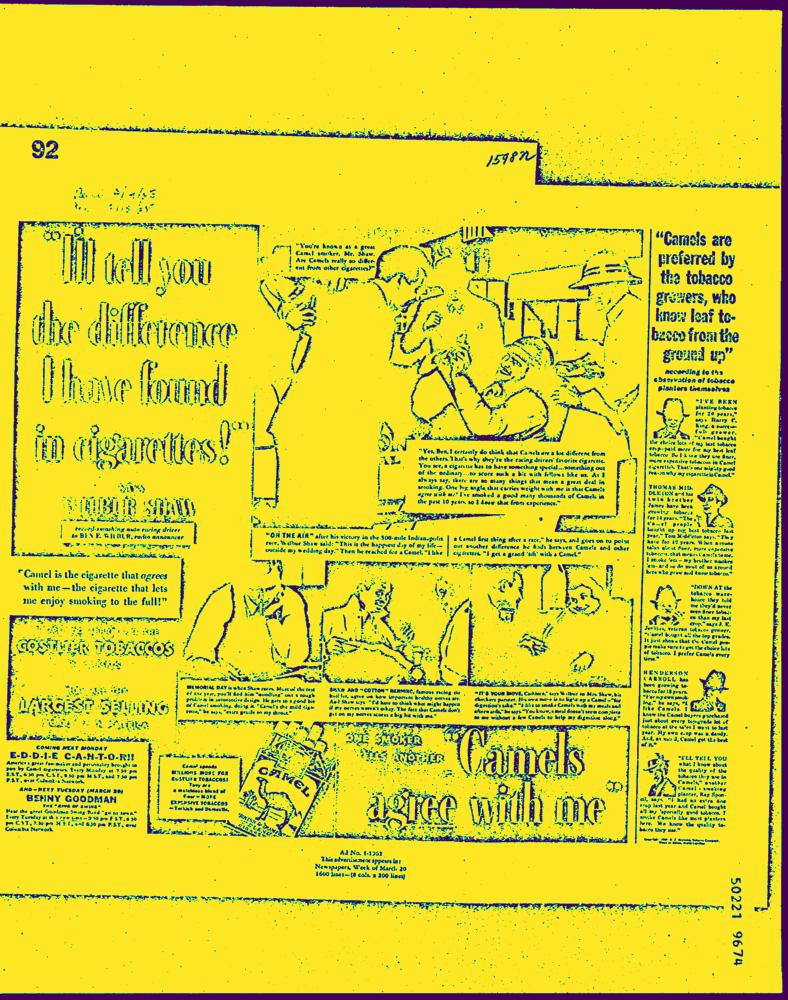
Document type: AD